Question: What was observed in the imaging?
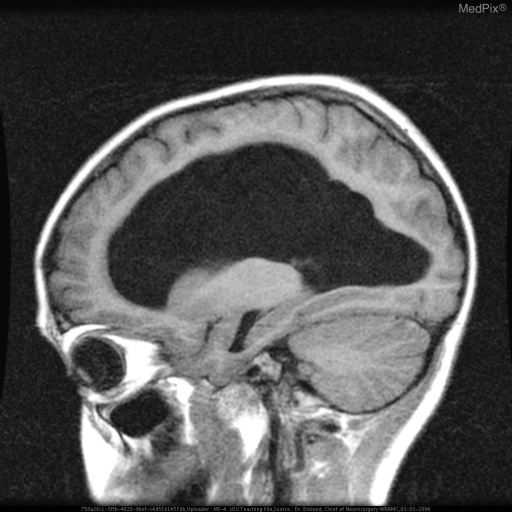
Answer: The imaging shows Symmetric severe dilation of the third and lateral ventricles.  Fourth ventricle is of normal size and contour.  There is obliteration of Sylvian aqueduct by an enlarged and convex portion of the superior tectal plate.   There is no reliable evidence of parenchymal enhancement here or otherwise.  There is a linear increased FLAIR signal noted around the lateral ventricles suggestive of transependymal pressure or CSF flow.  The orbits, skull base and pituitary fossa are all WNL.  Normal intracranial flow void seen Symmetric severe dilation of the third and lateral ventricles.  Fourth ventricle is of normal size and contour.  There is obliteration of Sylvian aqueduct by an enlarged and convex portion of the superior tectal plate.   There is no reliable evidence of parenchymal enhancement here or otherwise.  There is a linear increased FLAIR signal noted around the lateral ventricles suggestive of transependymal pressure or CSF flow.  The orbits, skull base and pituitary fossa are all WNL.  Normal intracranial flow void seen..